Question: What was observed in the imaging?
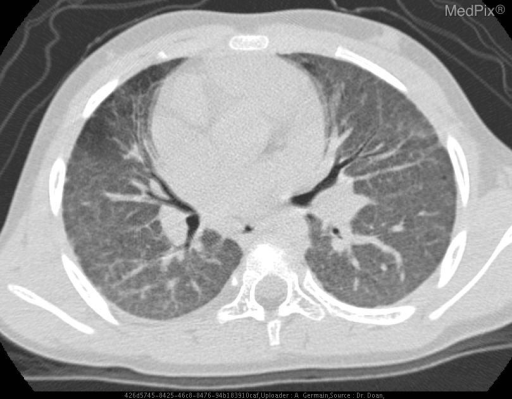
Answer: The imaging shows During acute bleeding episode, areas of increased opacity and decreased lung volume are seen throughout the lungs, especially in the bases. IN PROGRESS..